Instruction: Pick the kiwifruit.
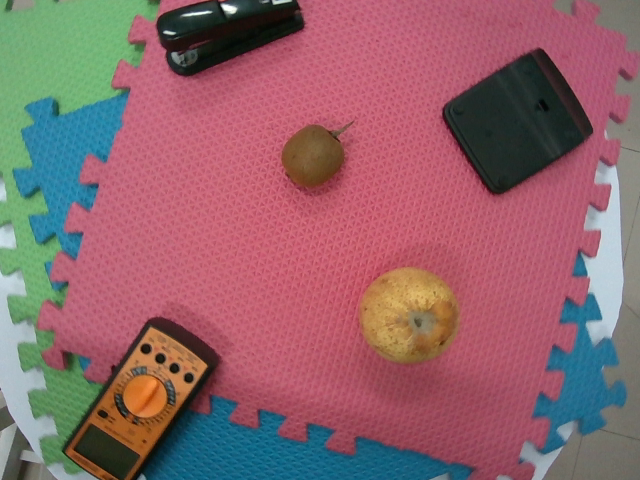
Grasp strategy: vertical